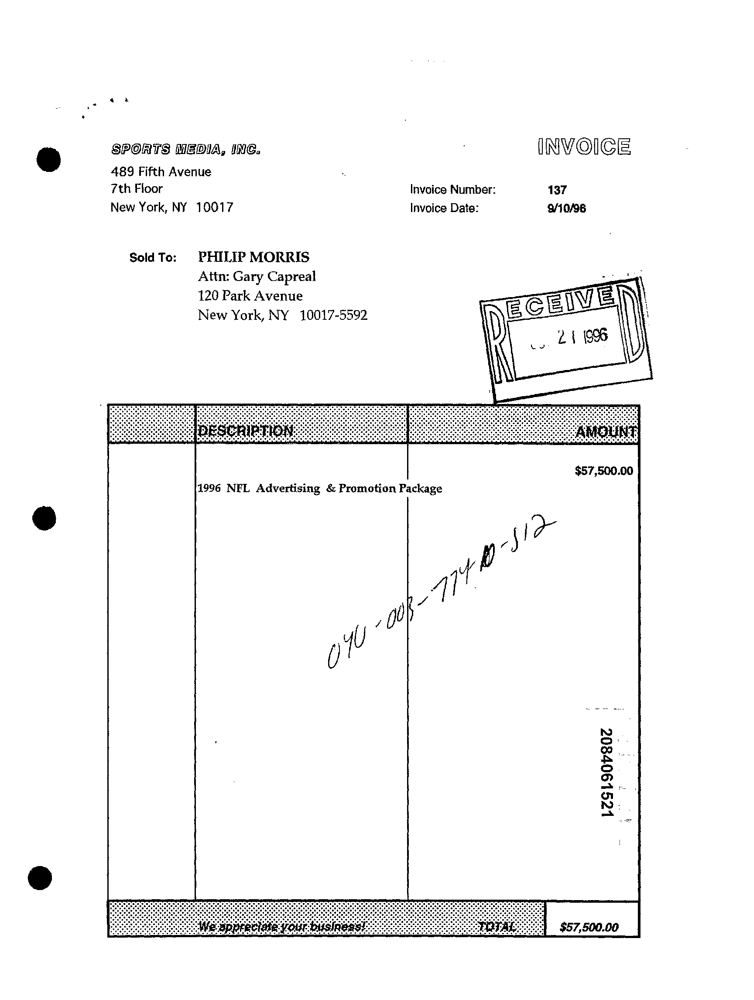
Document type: Invoice